Question: What type of tax is indicated in the document, personal property or real estate?
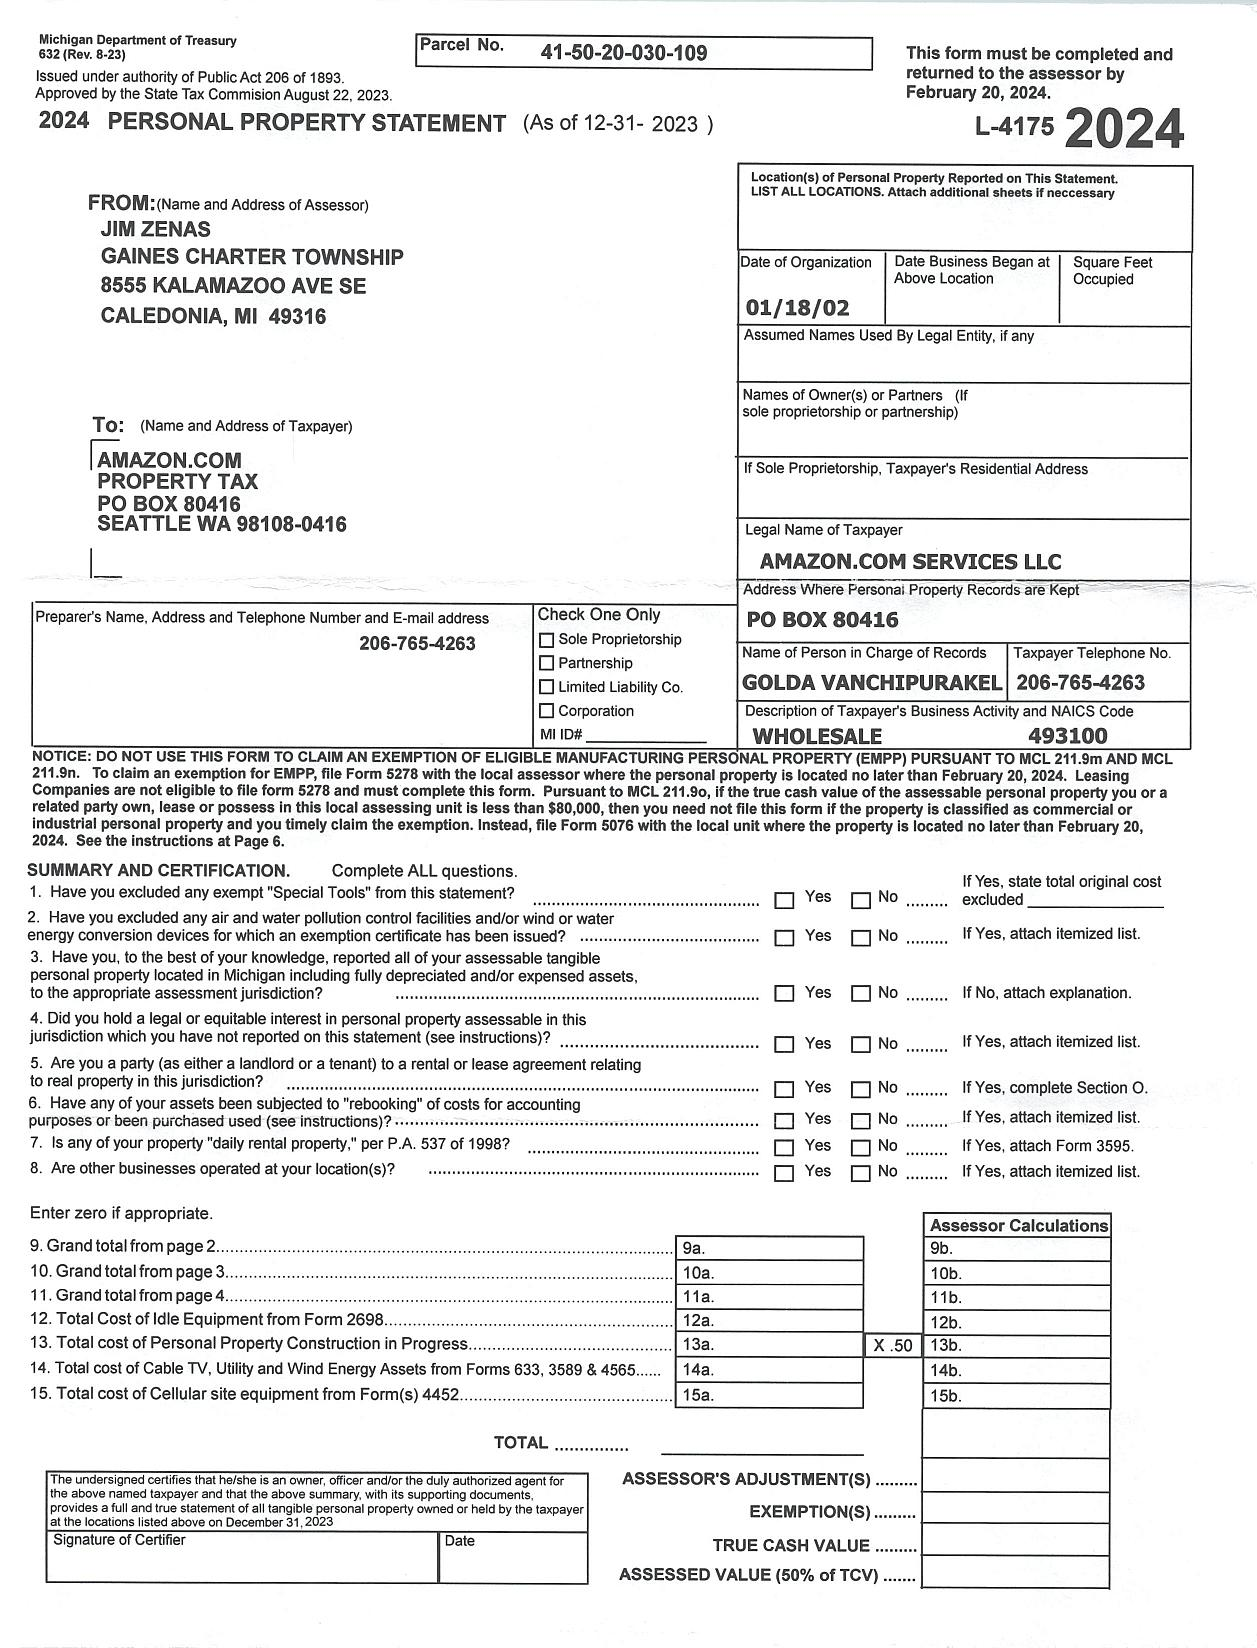
Answer: "Personal Property"